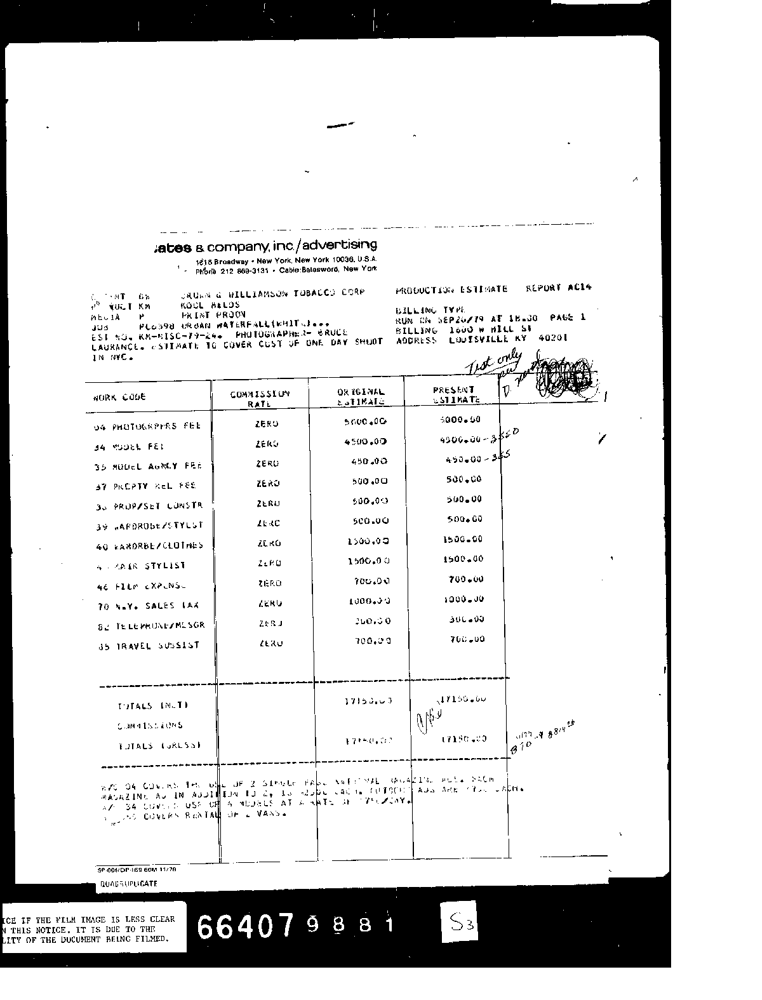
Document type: Invoice